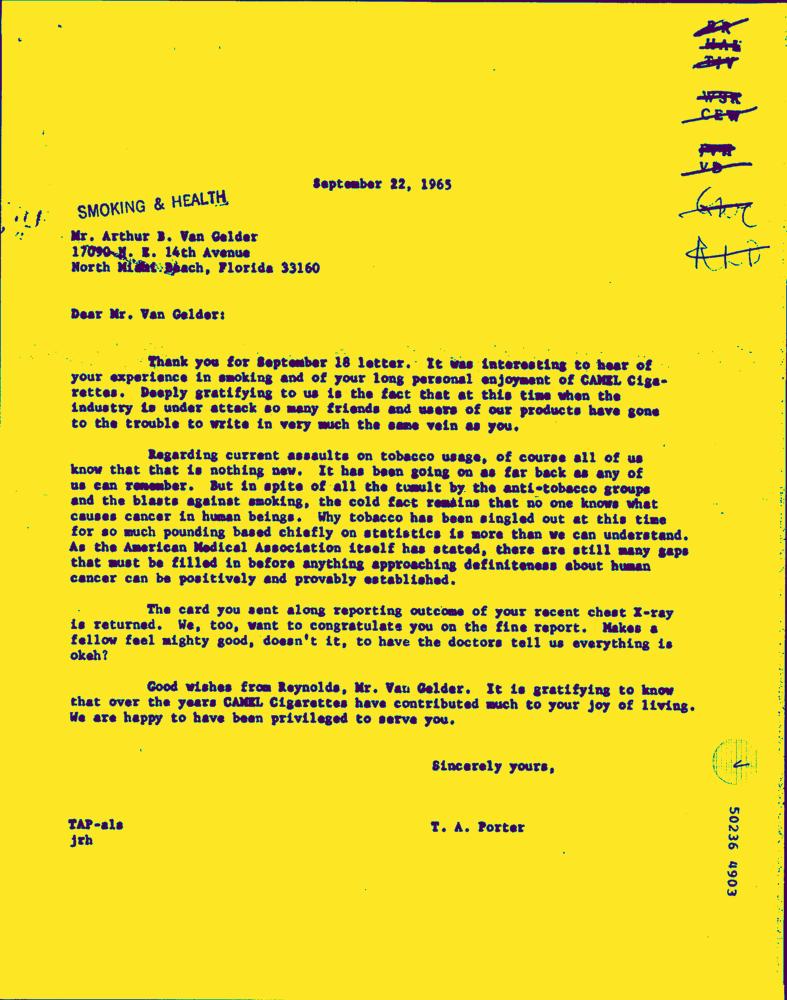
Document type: Letter-Doc